Question: What type of tax is indicated in the document, personal property or real estate?
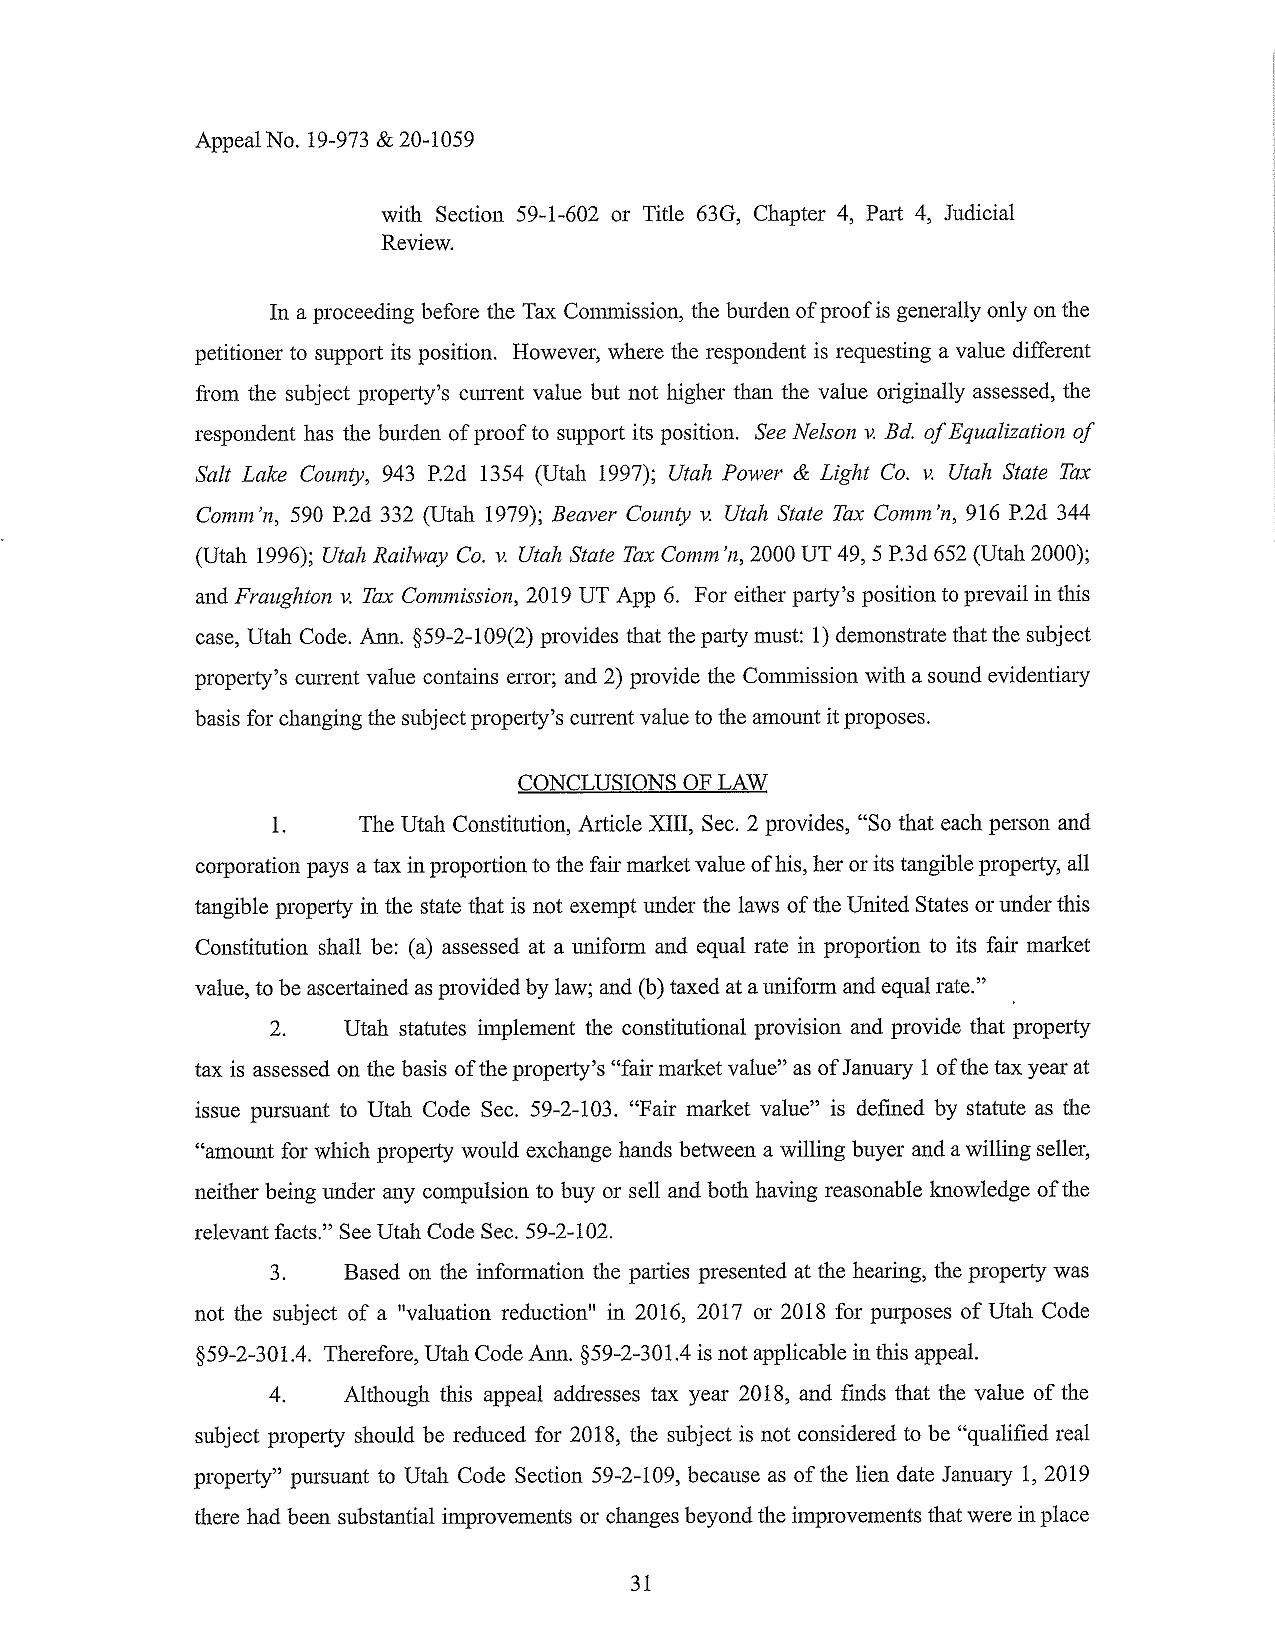
Answer: "Real Estate Tax"